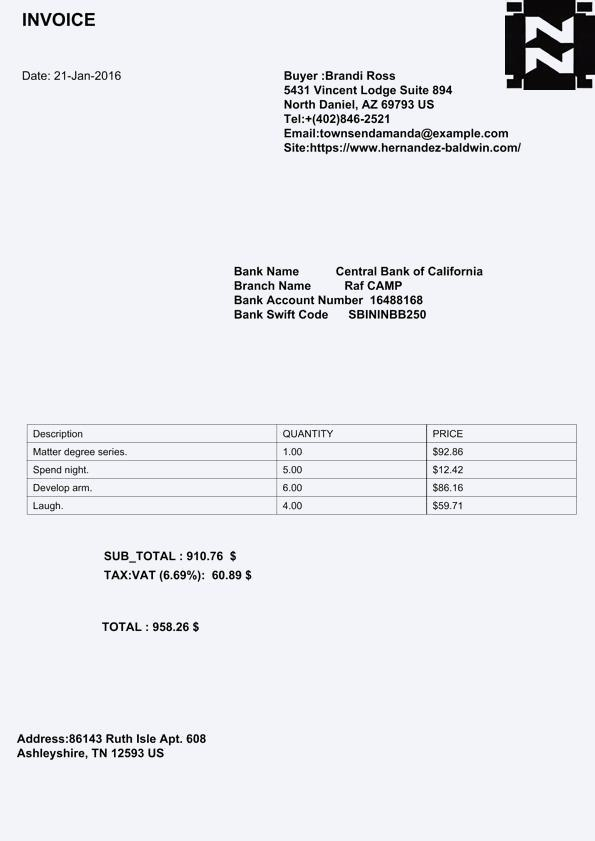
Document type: Invoice